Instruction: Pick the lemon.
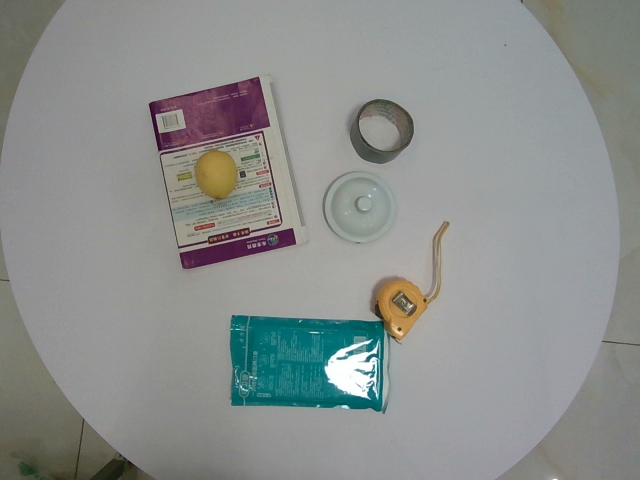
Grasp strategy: vertical